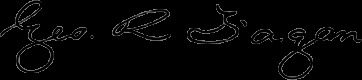
Signature of: george rogers fagan